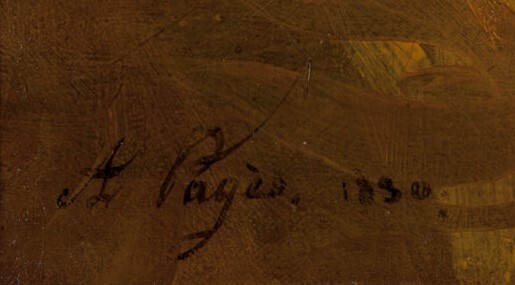
Signature of: aimée brune pagès